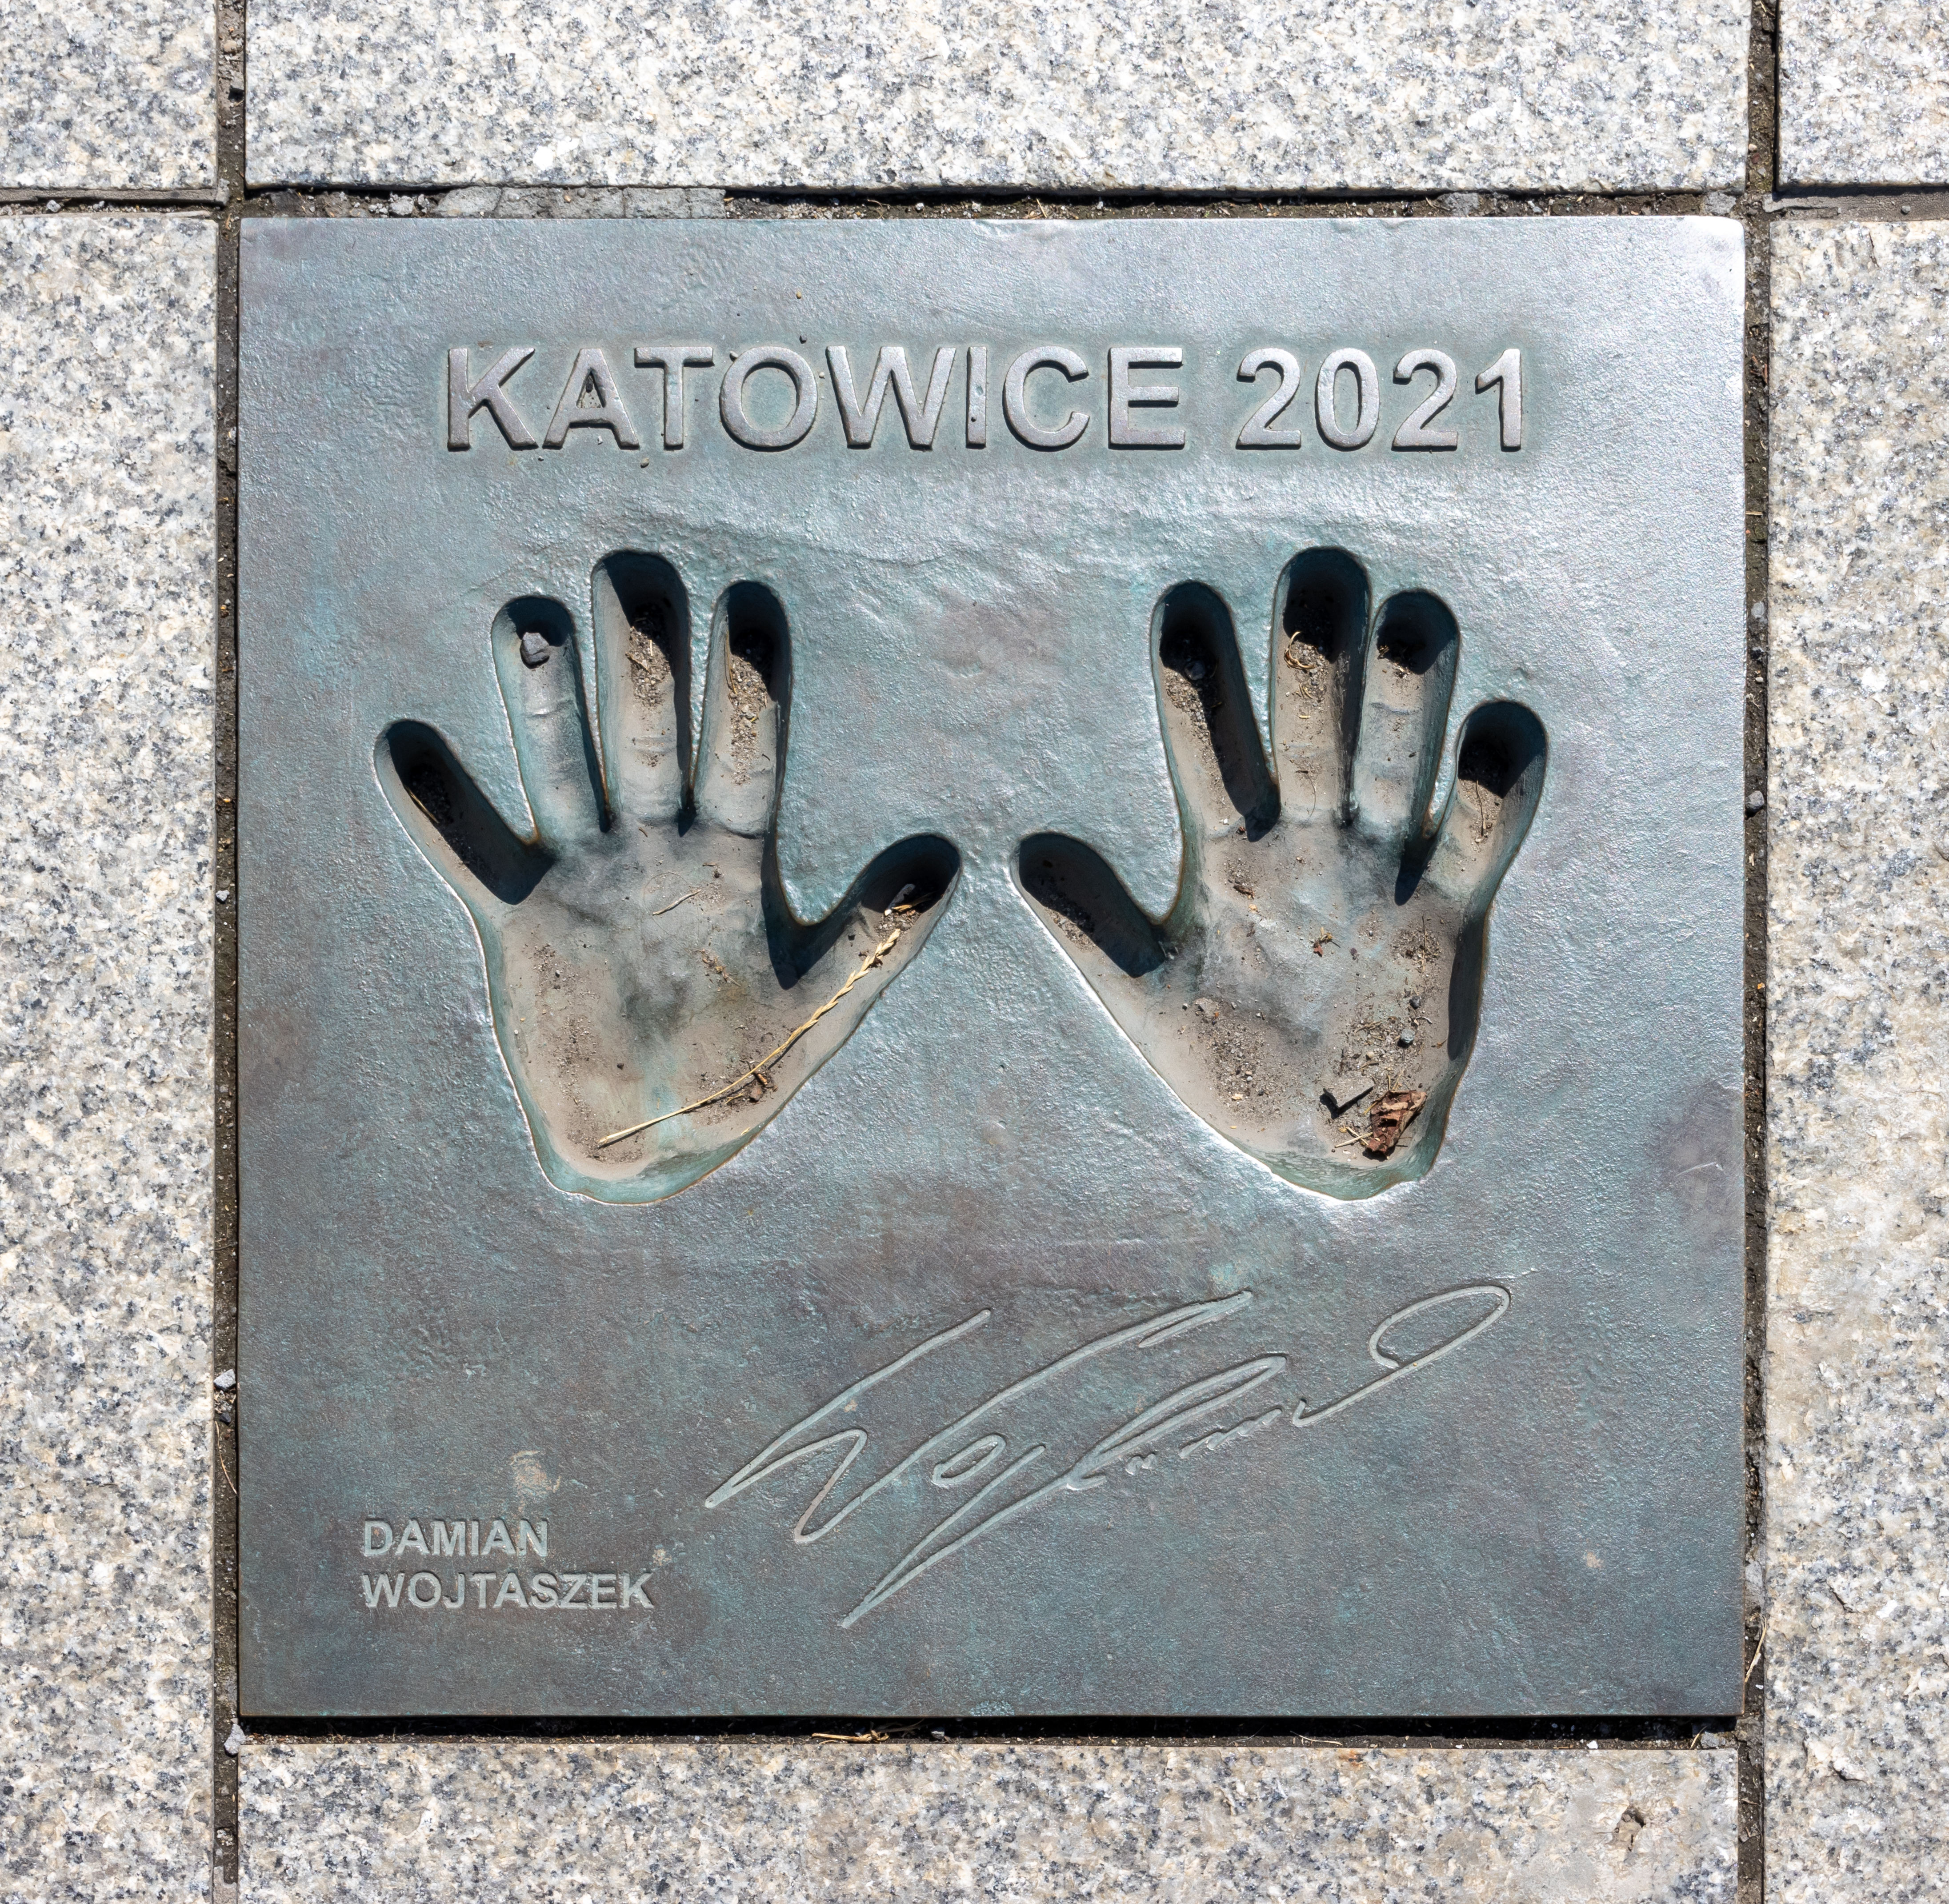
Signature of: damian wojtaszek